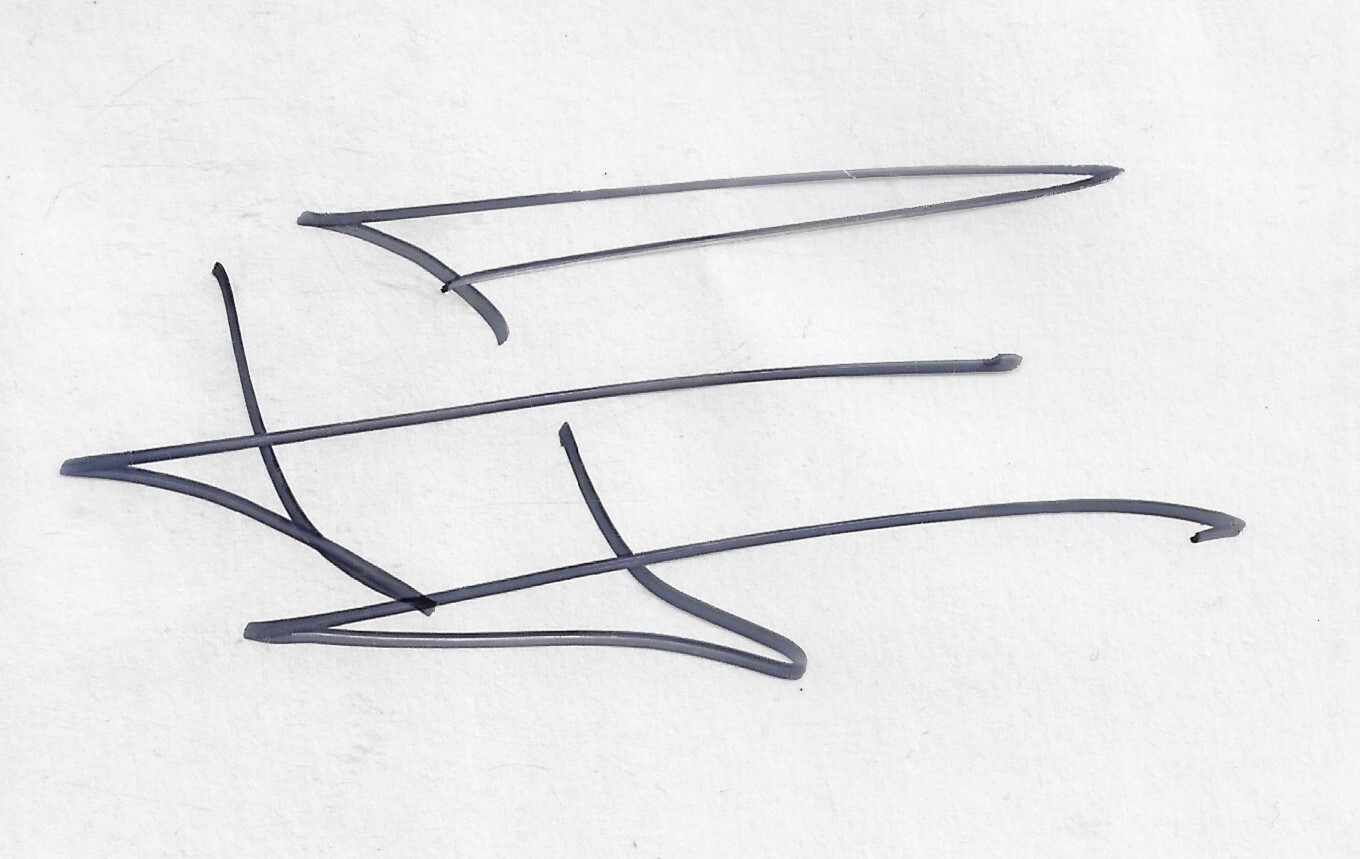
Signature of: jean pierre jeunet